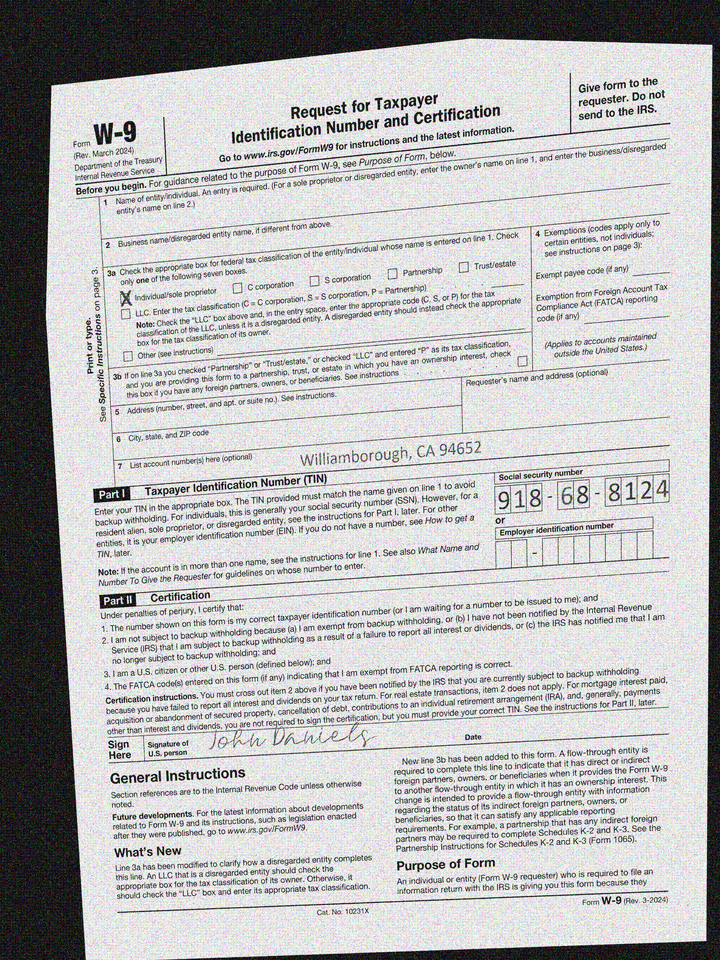
adr2: Williamborough, CA 94652
cbx: yes
ssn: 918688124